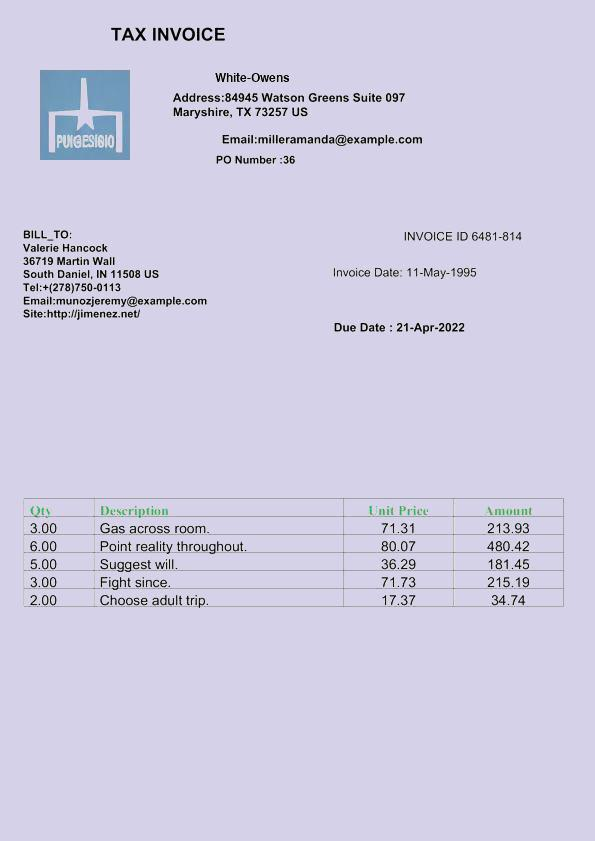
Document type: Invoice